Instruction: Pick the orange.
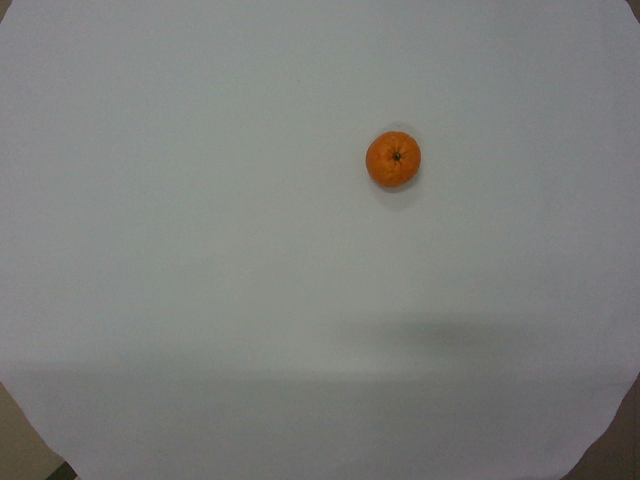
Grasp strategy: vertical